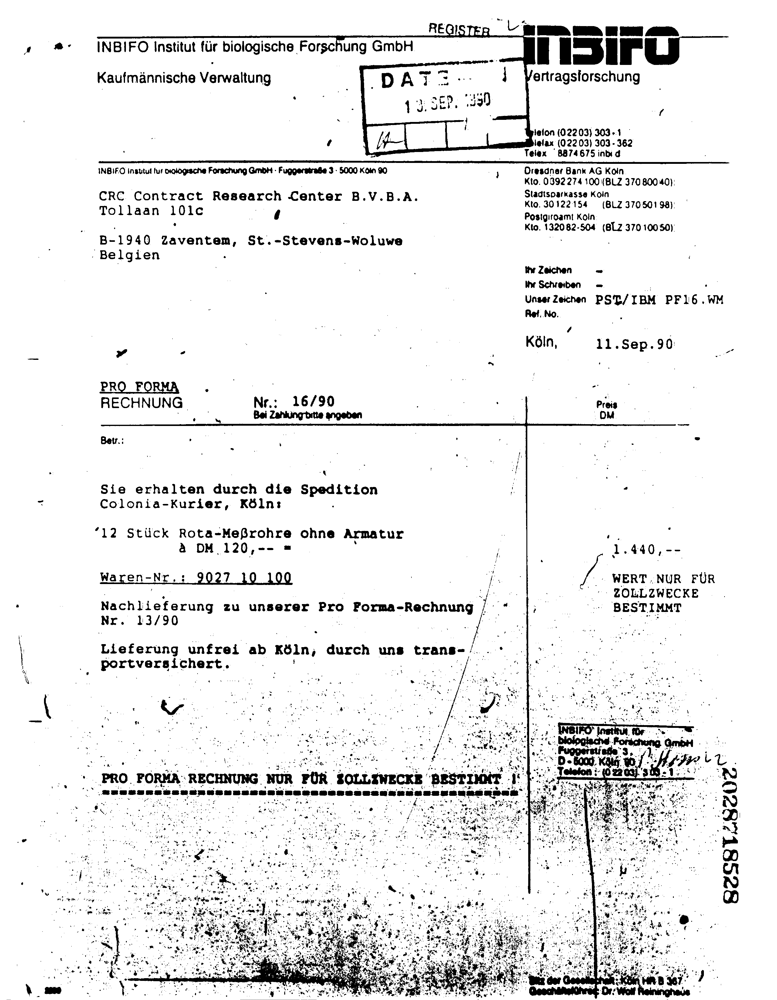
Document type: Invoice